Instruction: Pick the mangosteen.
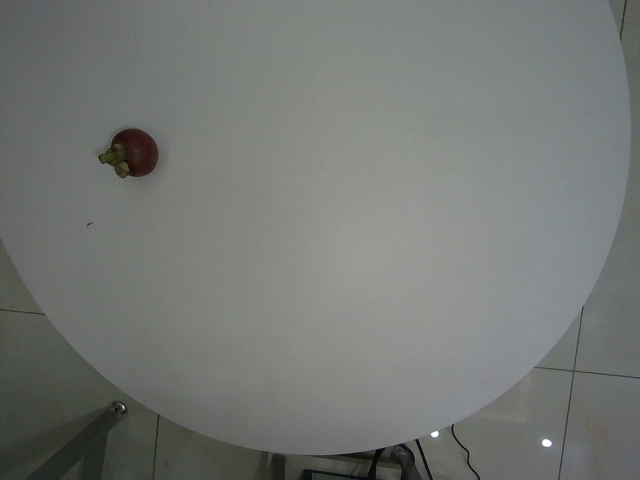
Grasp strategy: vertical